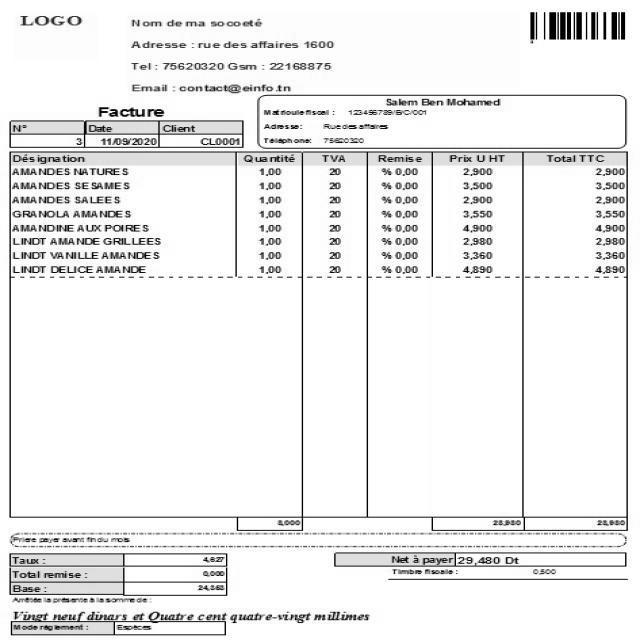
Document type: Invoice